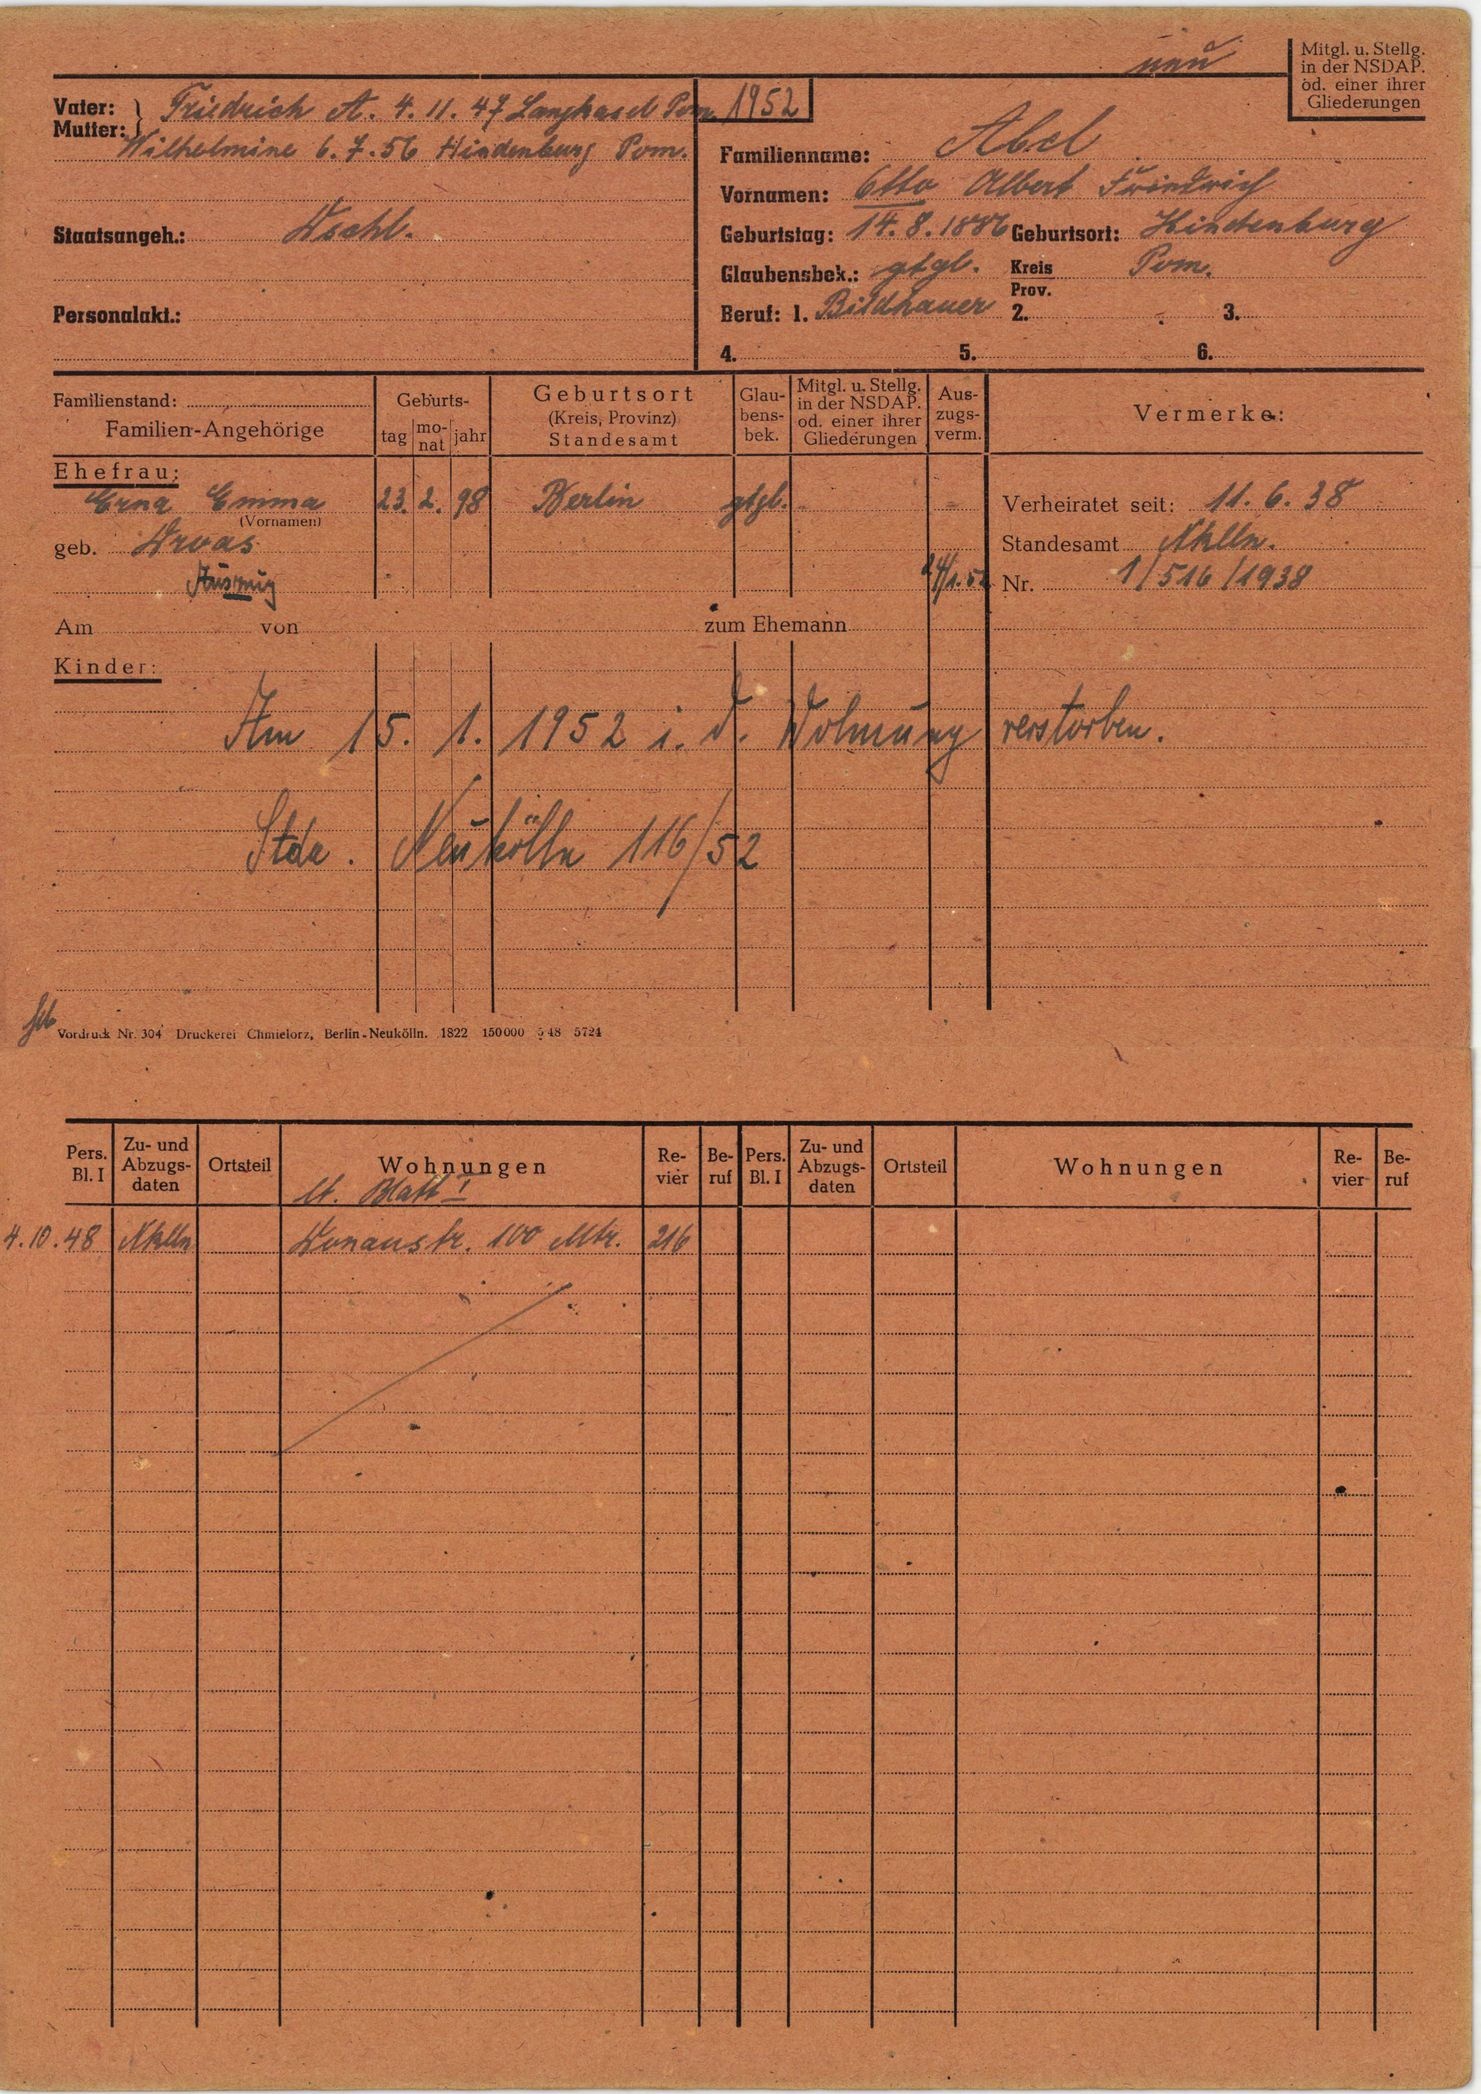
Abel